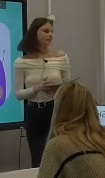
Транскрипция: Играешь ли ты сейчас?
Категория: Коммуникативные модальности
Подкатегория: Паравербальное
Описание действия: Учитель с помощью интонации объясняет ученикам разницу между утвердительным и вопросительным предложениями
Контекст и комментарии: Контекст ДО: ученики смотрят на доску и слушают материал. Контекст ПОСЛЕ: ученики заинтересовано перемещают свое внимание на преподавателя. Педагогический смысл: данный метод помогает наиболее простым способом объяснить разницу между двумя предложениями